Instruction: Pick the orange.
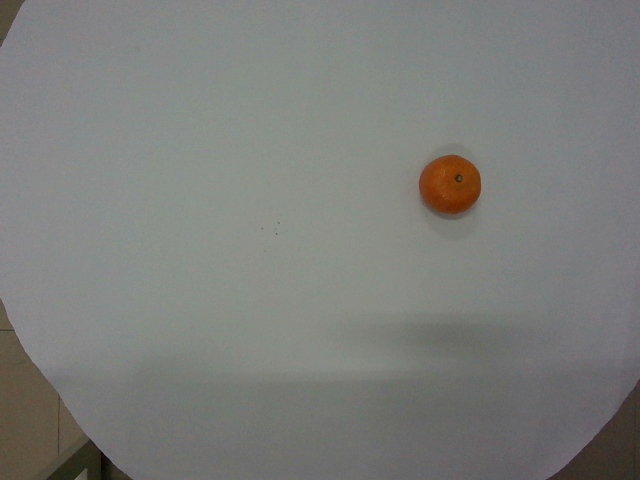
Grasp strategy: vertical